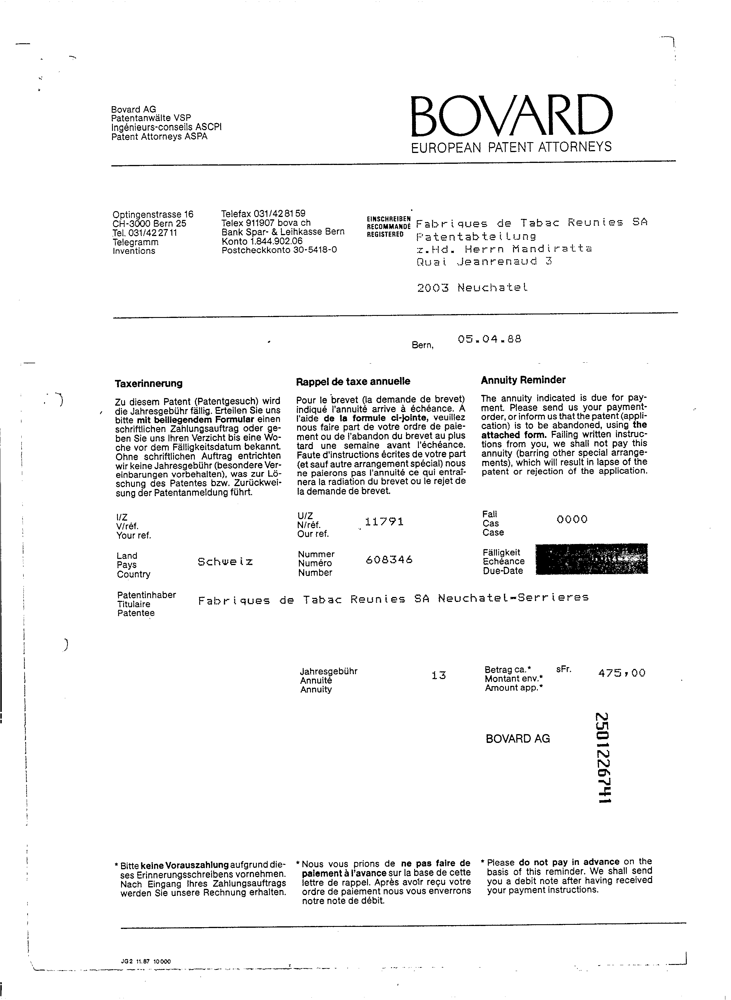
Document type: Invoice